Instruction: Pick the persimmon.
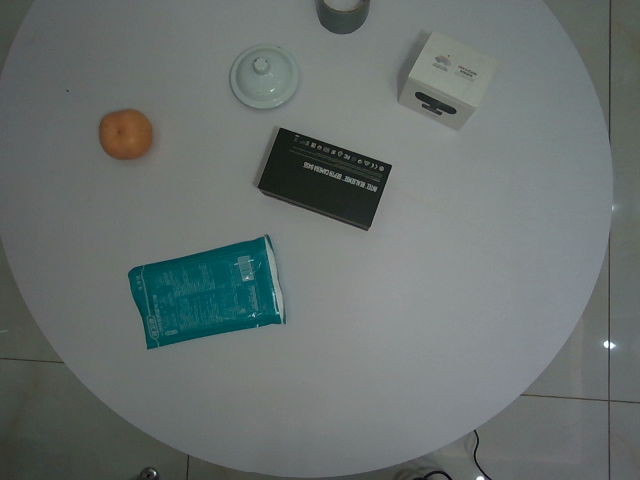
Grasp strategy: vertical